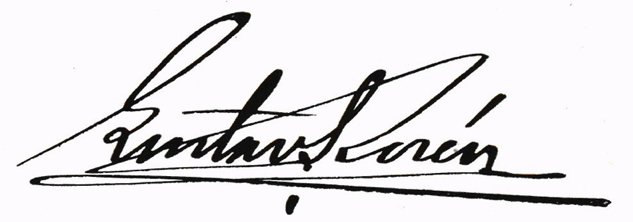
Signature of: gustav rosén